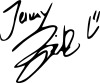
Signature of: jennifer zietz